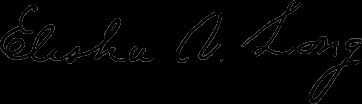
Signature of: elisha van buren long